Question: What appears to be the issue?
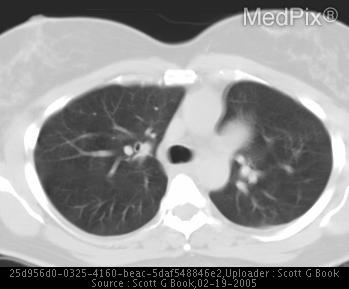
Answer: The findings suggest Scout view from CT demontrates left sided heart deviation.
Axial CT images demonstrate left sided cardiac deviation with rotational component and absence of left sided pericardium with interpostion of lung between aorta and left main pulmonary artery.
Multiplane MRI images demonstrate absent left and posterior pericardial fat and pericardium.. Axial CT in lung windows demonstrate lung in between aorta and left main pulmonary artery.. The patient might have a history of Chronic cough..